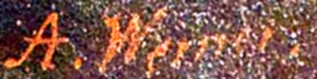
Signature of: adolf werner